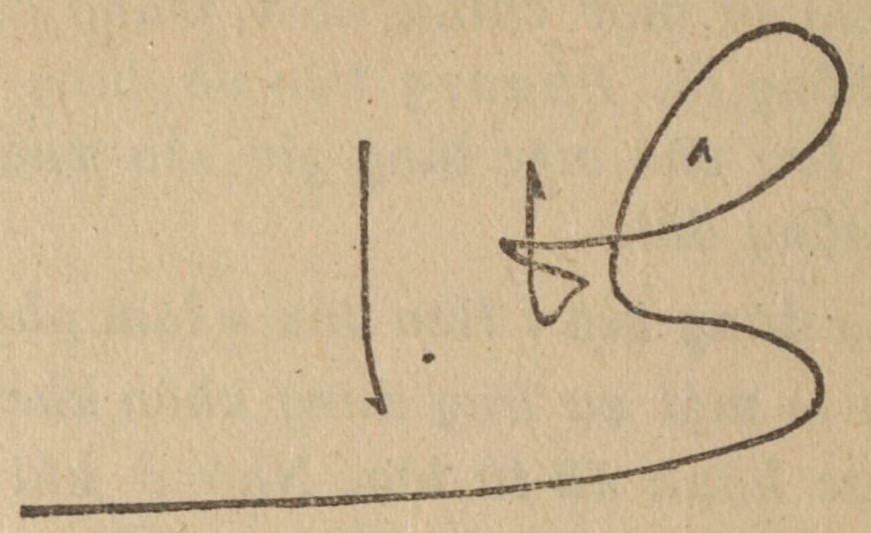
Signature of: trần văn khá